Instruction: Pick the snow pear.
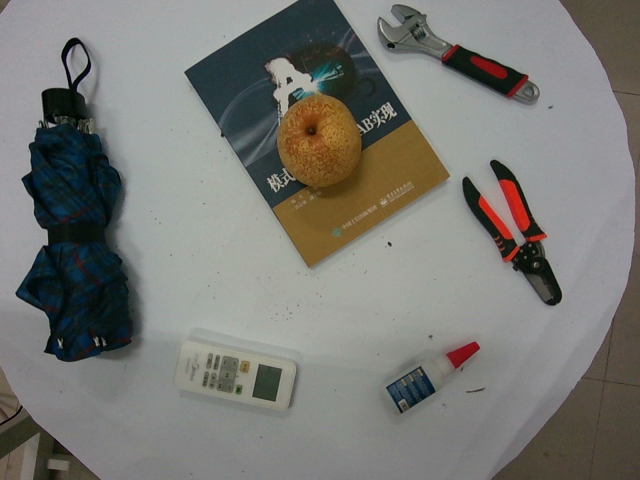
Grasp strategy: vertical